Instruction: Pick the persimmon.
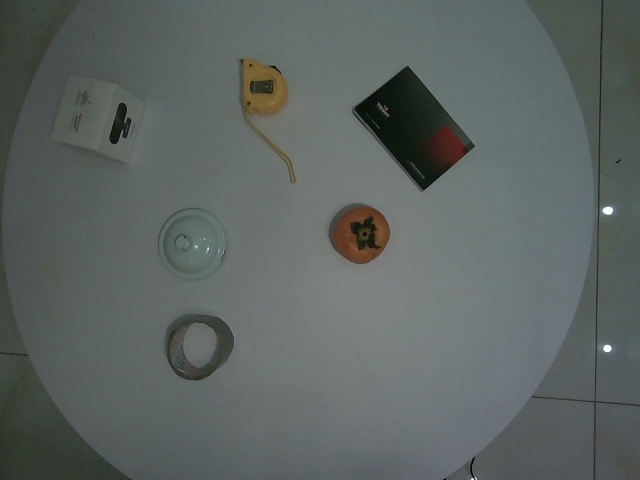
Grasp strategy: vertical